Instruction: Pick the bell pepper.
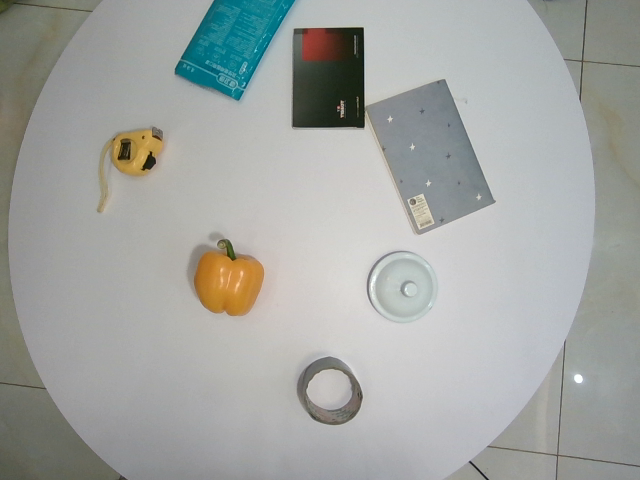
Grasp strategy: vertical